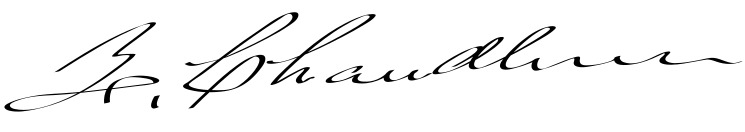
Signature of: zachariah chandler